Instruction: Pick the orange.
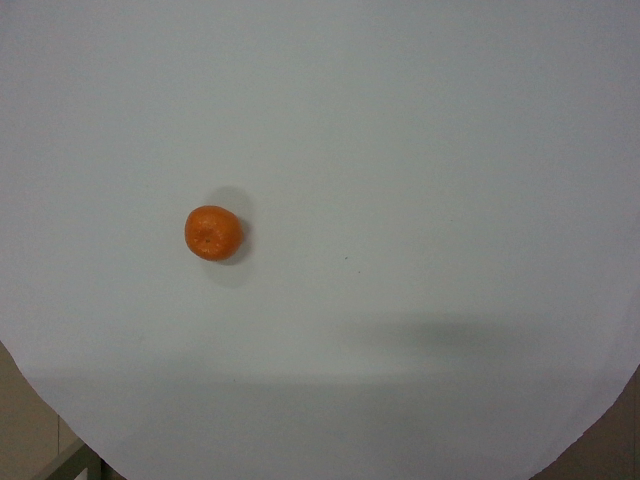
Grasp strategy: vertical